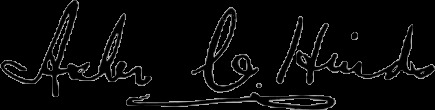
Signature of: asher hinds